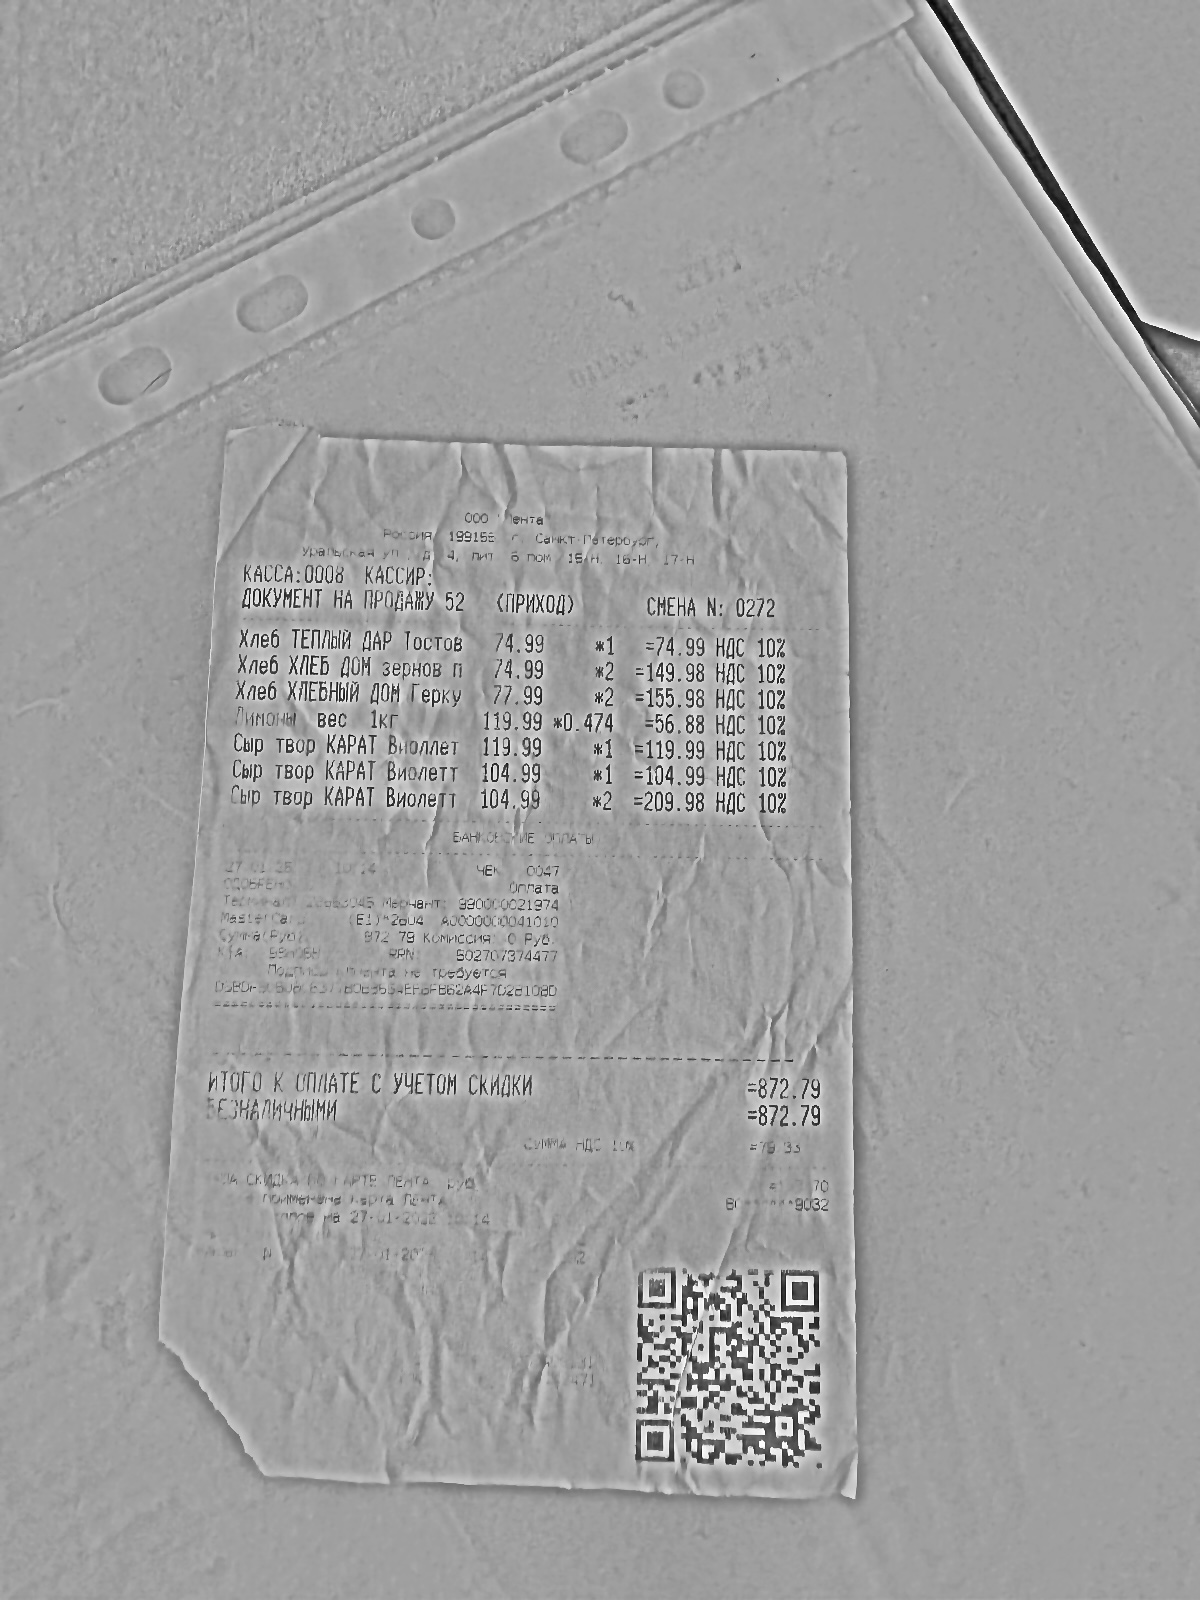
Дата: 27-01-2023
Товары: Хлеб ТЕПЛЫЙ ДАР ТОСТОВ; Хлеб ХЛЕБ ДОМ ЗЕРНОВ; Хлеб ХЛЕБНЫЙ ДОМ ГЕРКУ; Сыр твор КАРАТ ВИОЛЕТ
Количество: 1.000; 1.000; 1.000; 3.000
Цена: 74.99; 74.99; 77.99; 109.99
Сумма: 74.99; 74.99; 77.99; 329.97
Итого: 872.79